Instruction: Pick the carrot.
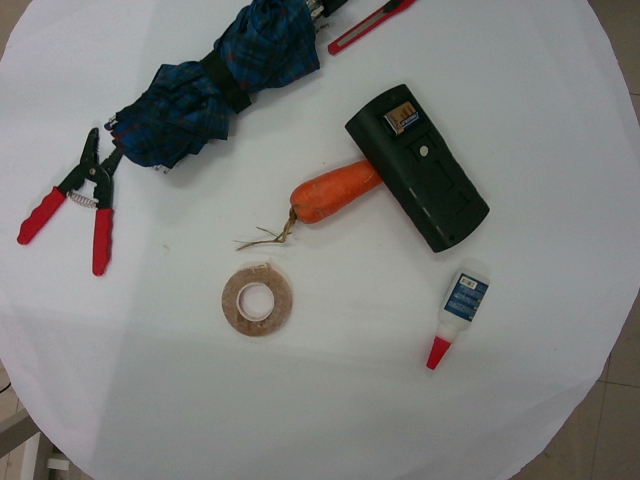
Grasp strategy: vertical